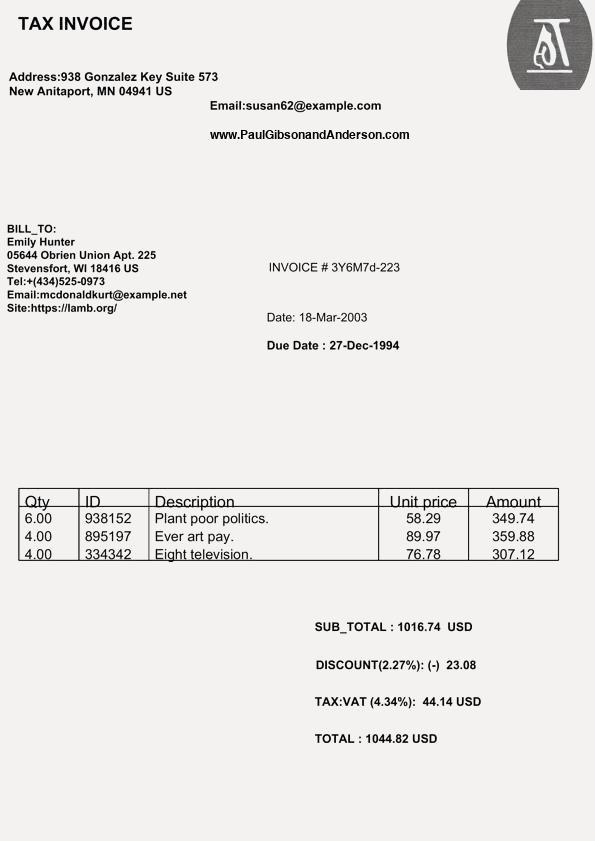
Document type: Invoice